Question: What type of tax is indicated in the document, personal property or real estate?
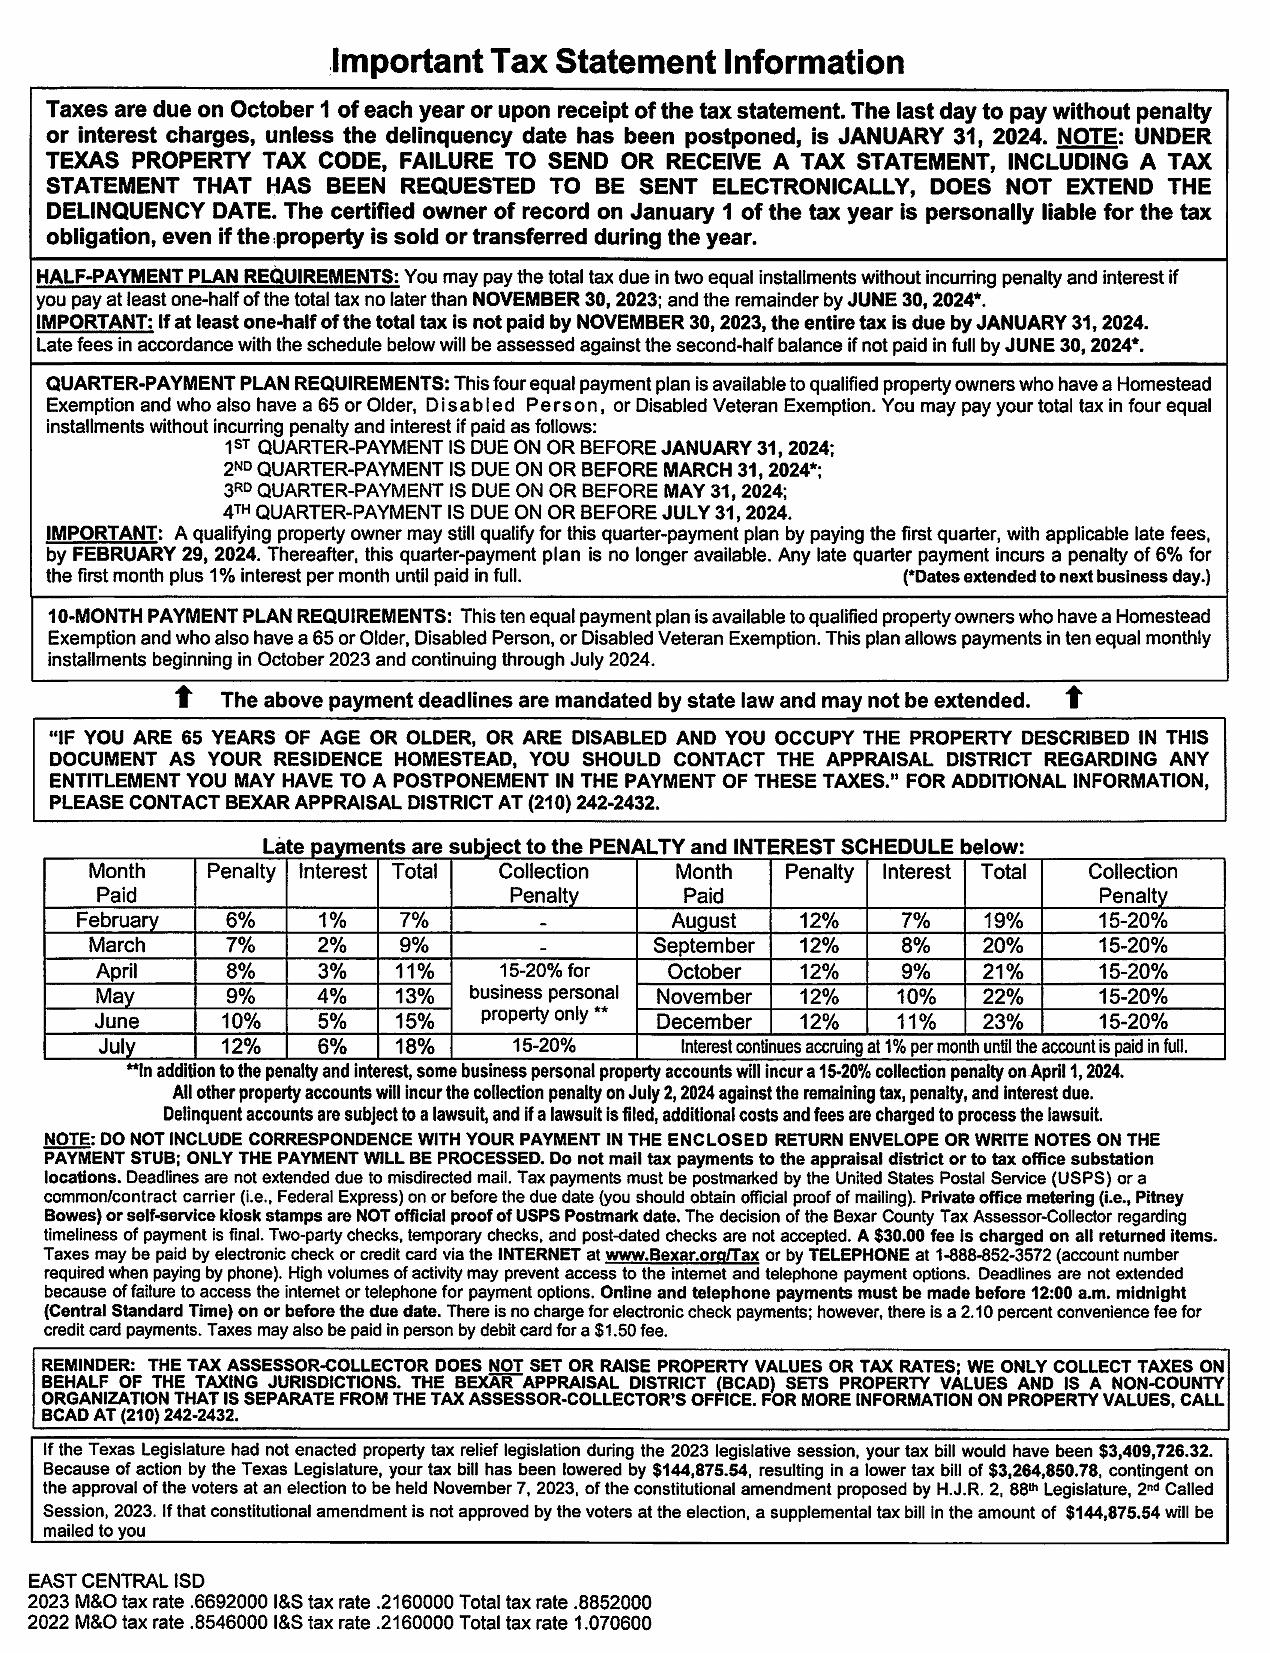
Answer: "PROPERTY TAX"